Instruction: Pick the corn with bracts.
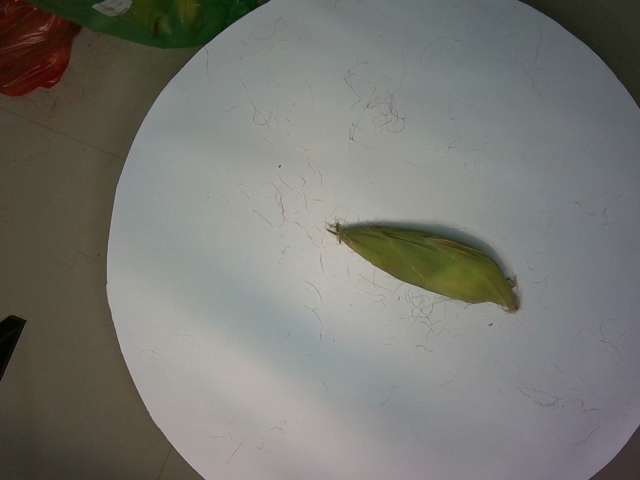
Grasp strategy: vertical